Question: What is the assessed value of the property as noted in the document?
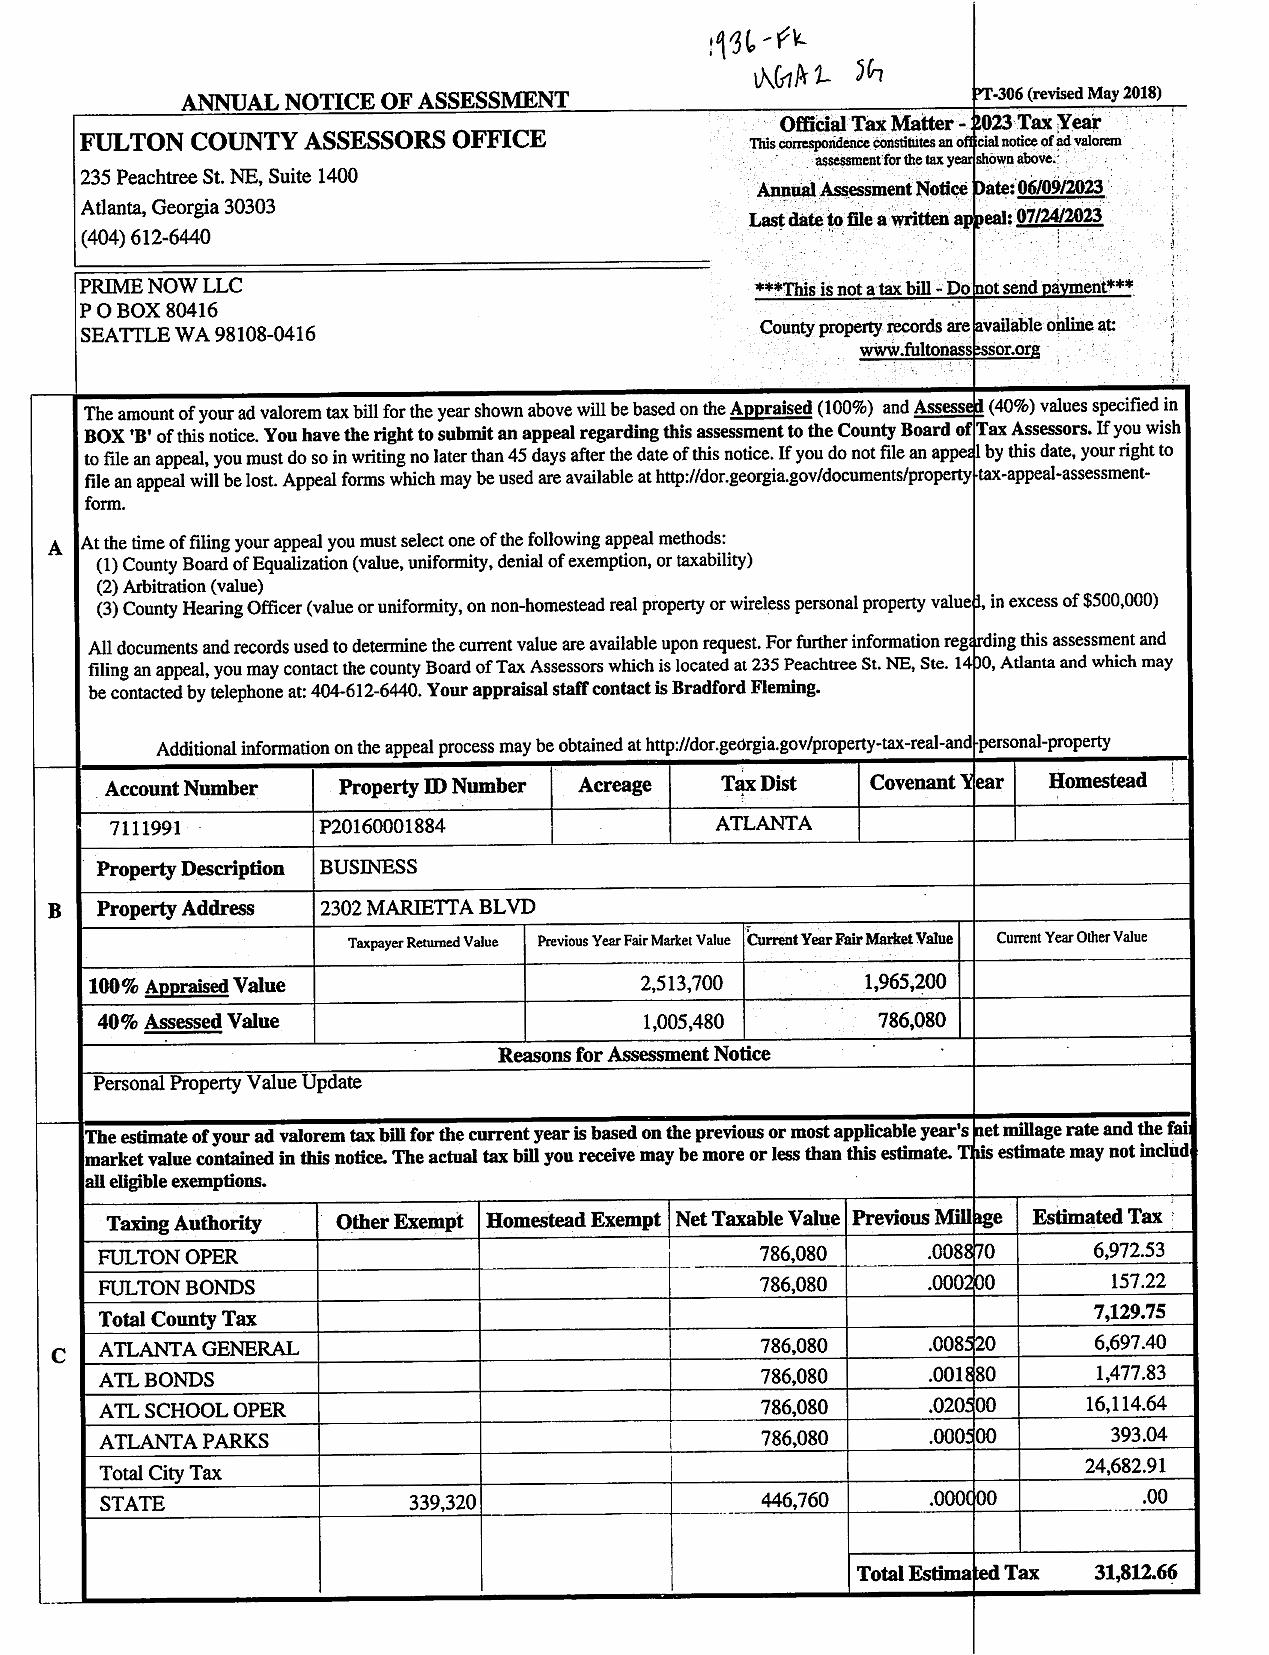
Answer: "786,080"